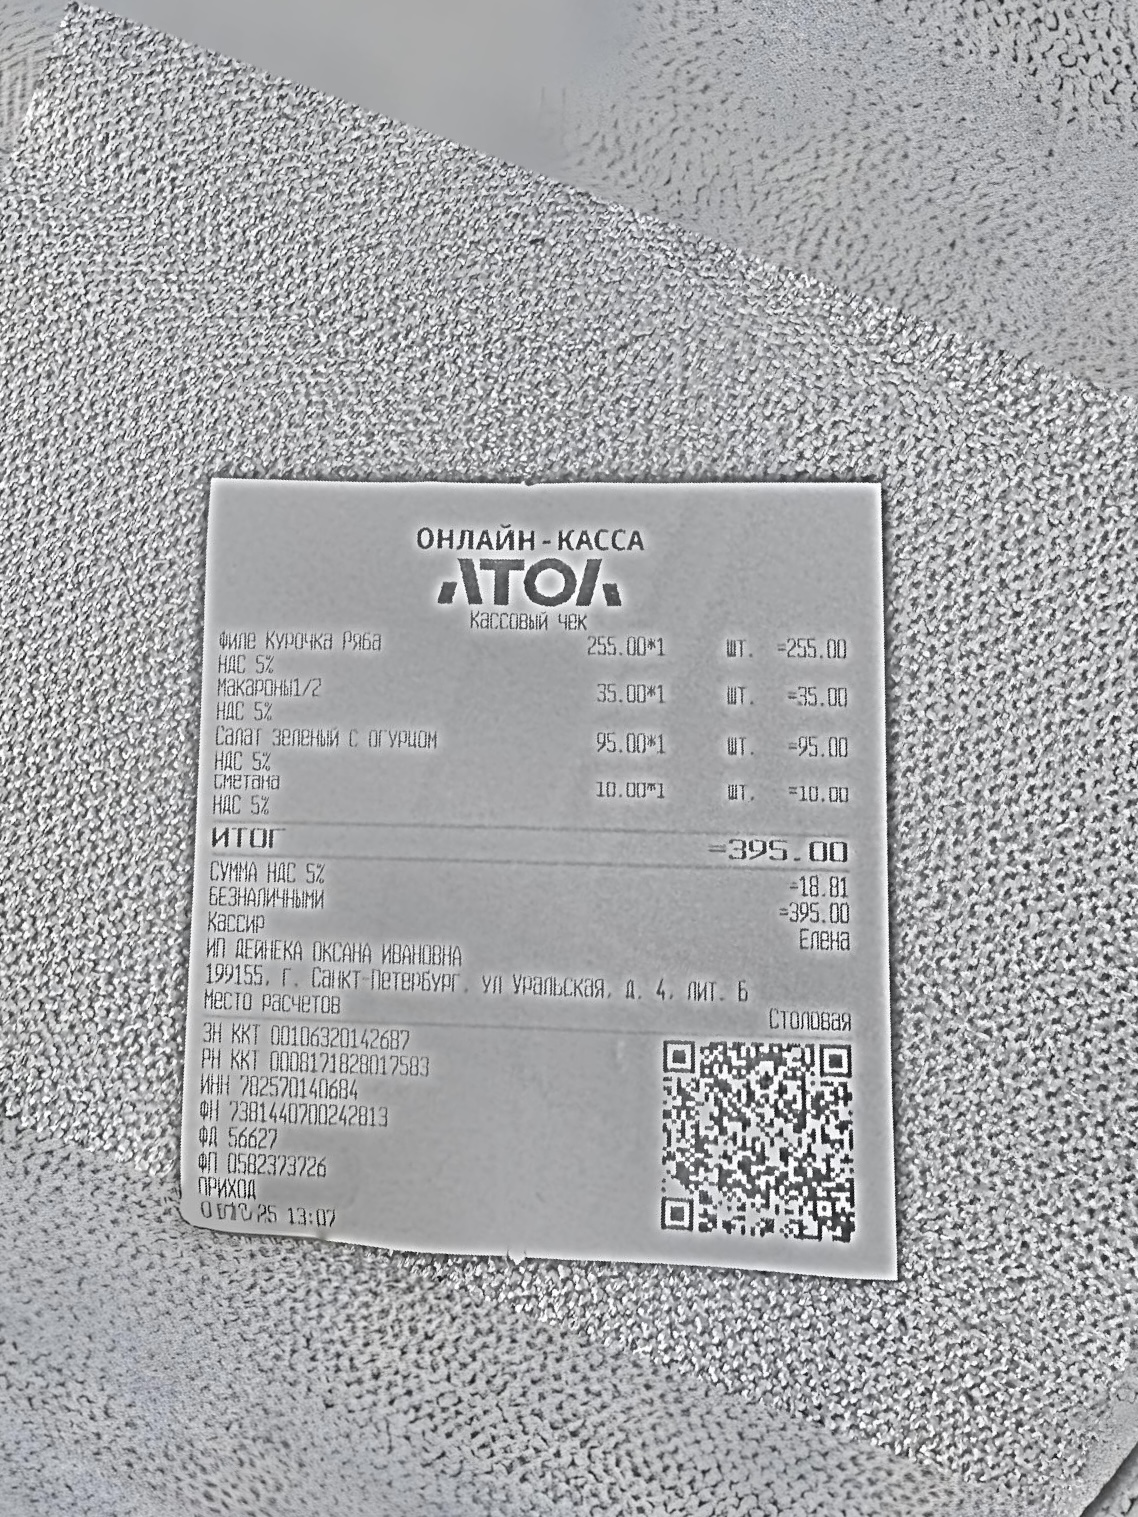
Продавец: ИП ДЕЙНЕКА ОКСАНА ИВАНОВНА
ИНН: 782570140684
Дата: не распознано
Товары: Филе Курочка Ряба; Макароны1/2; Салат зеленый с огурцом; Сметана
Количество: 1; 1; 1; 1
Цена: 255.00; 35.00; 95.00; 10.00
Сумма: 255.00; 35.00; 95.00; 10.00
Итого: 395.00